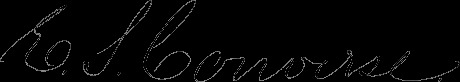
Signature of: elisha s converse